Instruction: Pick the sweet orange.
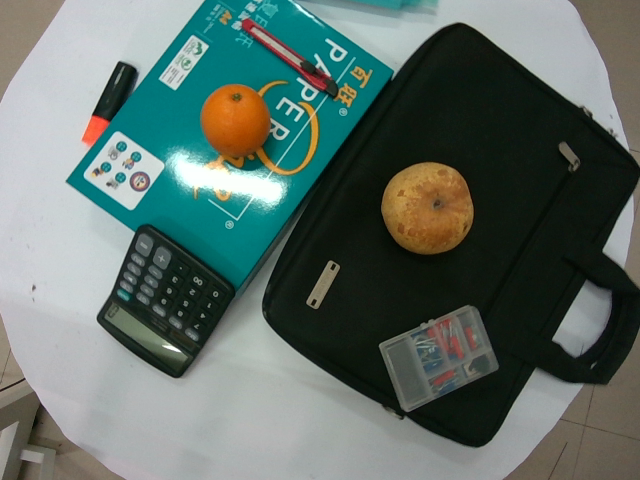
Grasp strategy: vertical